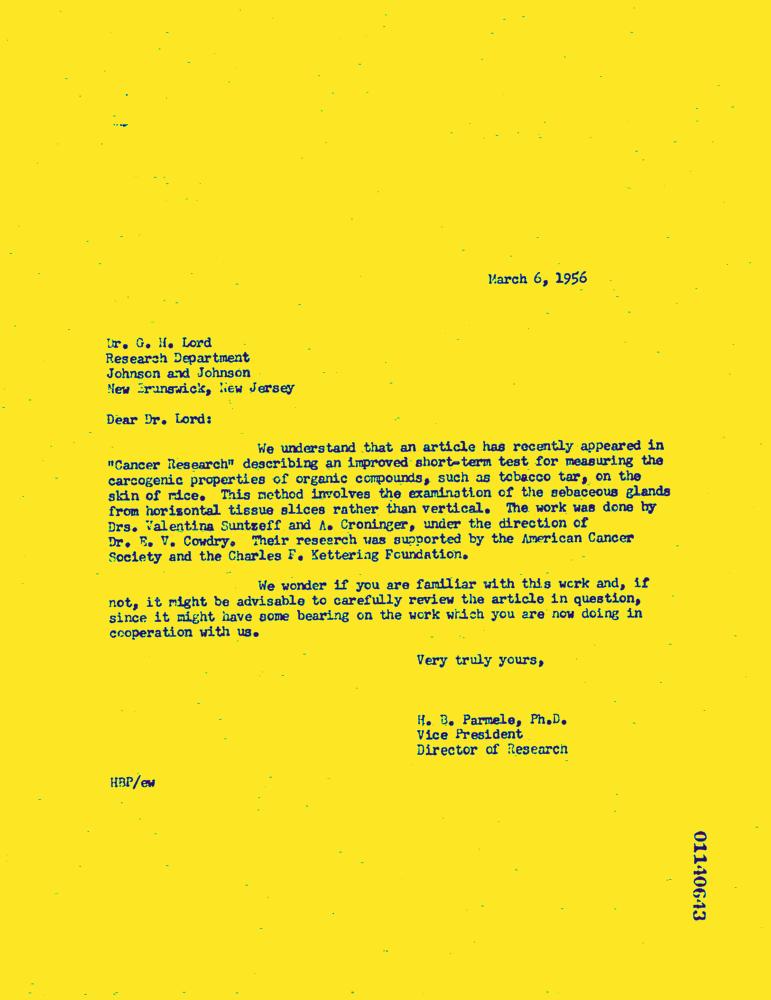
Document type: Letter-Doc